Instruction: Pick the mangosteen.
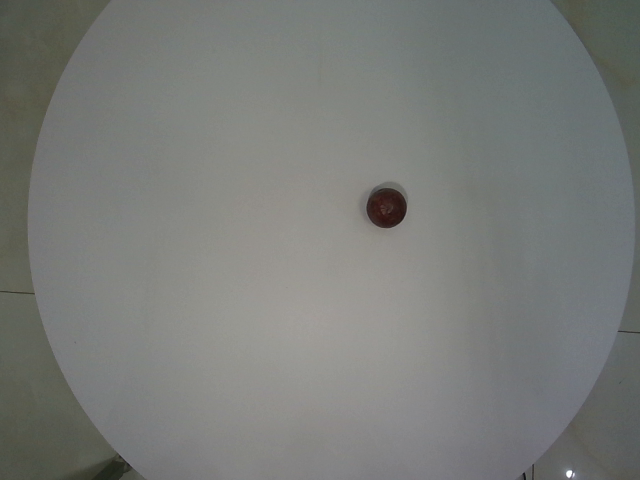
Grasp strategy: vertical